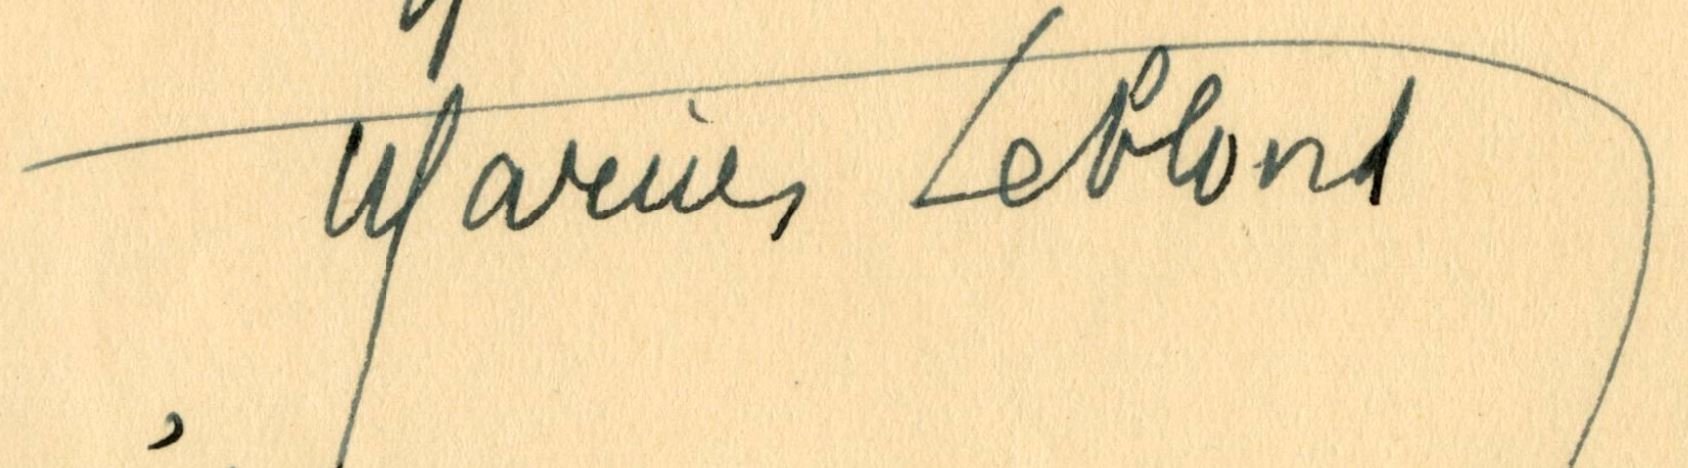
Signature of: georges athénas